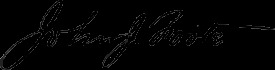
Signature of: john j foote